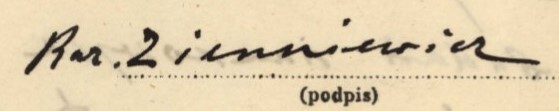
Signature of: kazimierz zienkiewicz